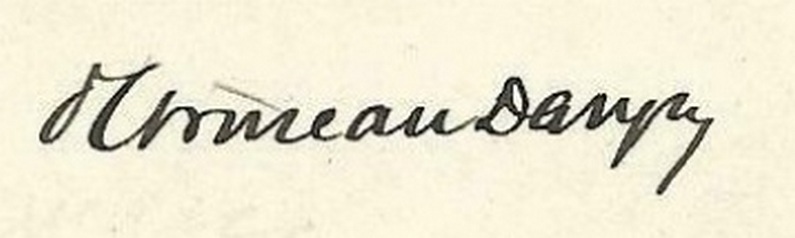
Signature of: paul thureau dangin